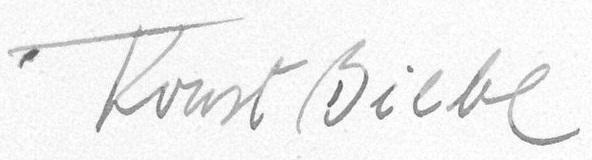
Signature of: konstantin biebl